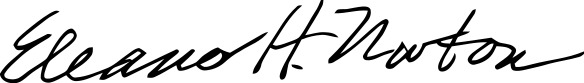
Signature of: eleanor holmes norton